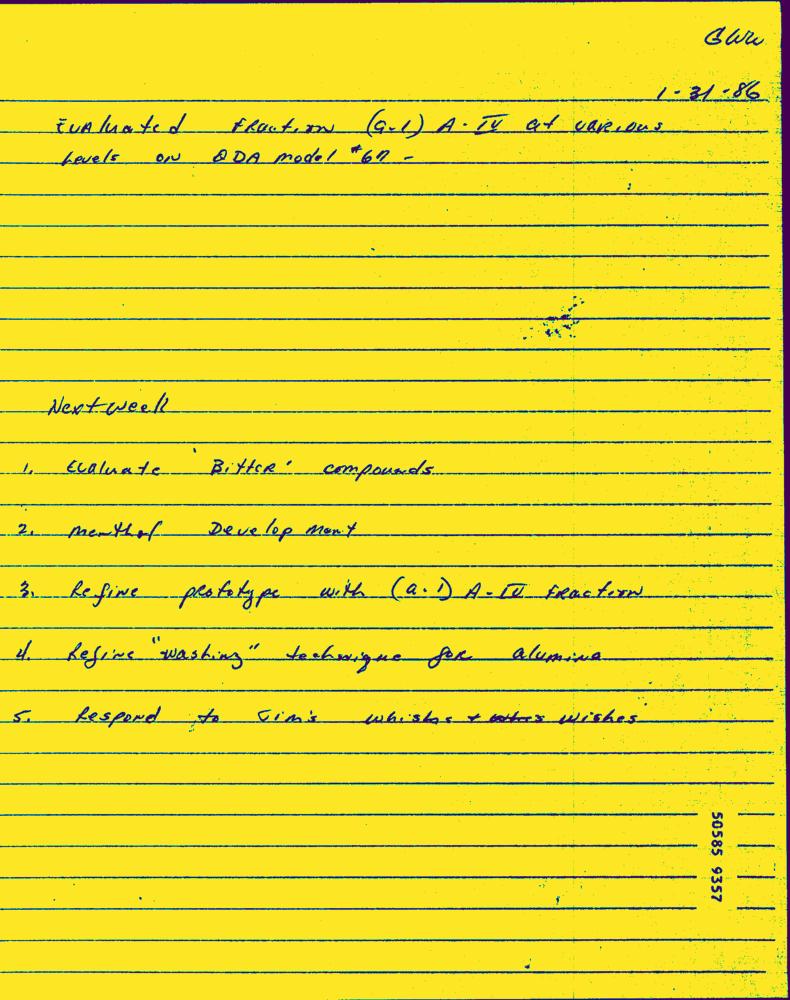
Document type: Hand-Written